Question: What is the main concern?
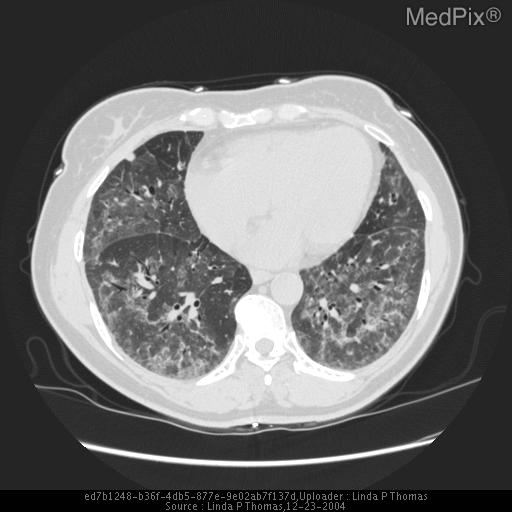
Answer: The findings suggest Initial chest radiographs interpreted as normal. Subsequent chest radiographs 3 months later showed bibasilar interstitial opacities.
High resolution chest CT revealed predominantly mid and lower lung zone ground-glass opacities and prominent but not enlarged mediastinal lymph nodes.. Follow-up CT. The patient might have a history of Worsening chronic cough and mild dyspnea..